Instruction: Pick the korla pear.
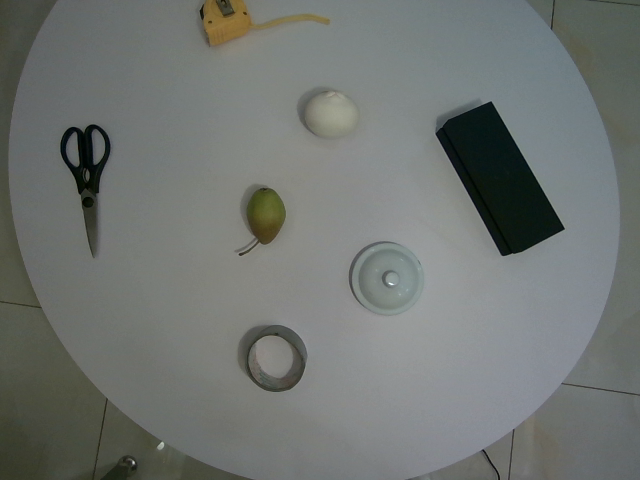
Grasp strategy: vertical